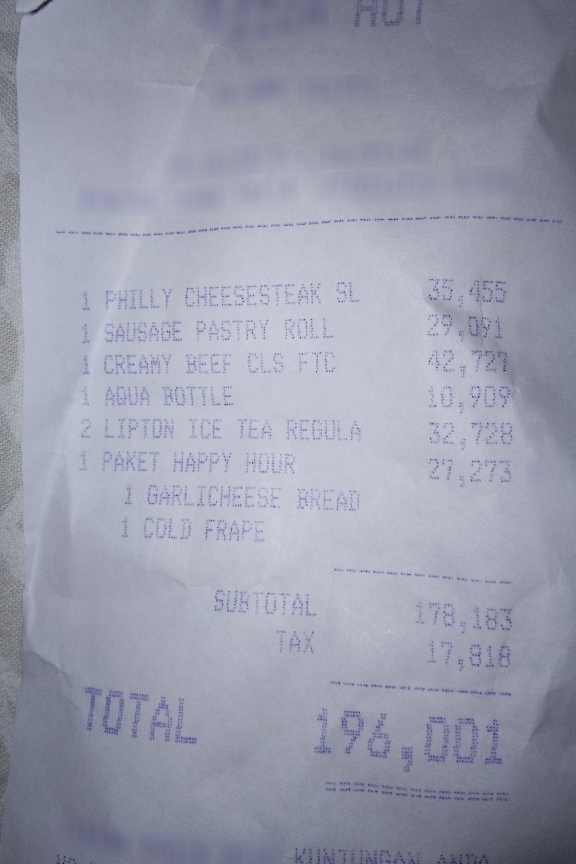
Number of items: 6
Subtotal: 178,183
Tax: 17,818
Total: 196,001
OCR text regions:
text: TOTAL
text: 196,001
text: SUBTOTAL
text: 178,183
text: TAX
text: 17,818
text: PHILLY
text: CHEESESTEAK
text: SL
text: 1
text: 35,455
text: SAUSAGE
text: PASTRY
text: ROLL
text: 1
text: 29,091
text: CREAMY
text: BEEF
text: CLS
text: FTC
text: 1
text: 42,727
text: AQUA
text: BOTTLE
text: 1
text: 10,909
text: LIPTON
text: ICE
text: TEA
text: REGULA
text: 2
text: 32,728
text: PAKET
text: HAPPY
text: HOUR
text: 1
text: 27,273
text: 1
text: GARLICHEESE
text: BREAD
text: 1
text: COLD
text: FRAPE